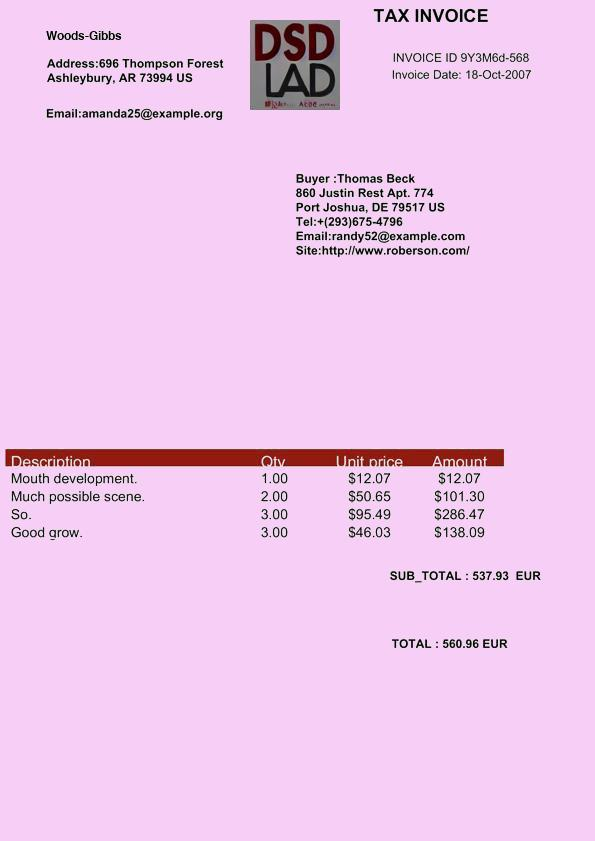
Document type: Invoice